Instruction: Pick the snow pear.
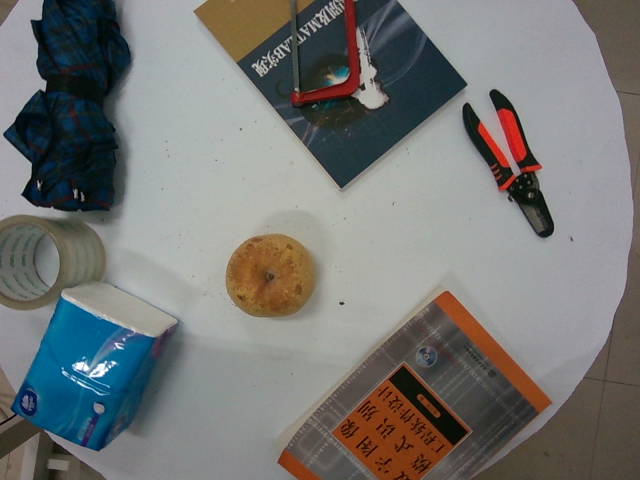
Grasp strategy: vertical